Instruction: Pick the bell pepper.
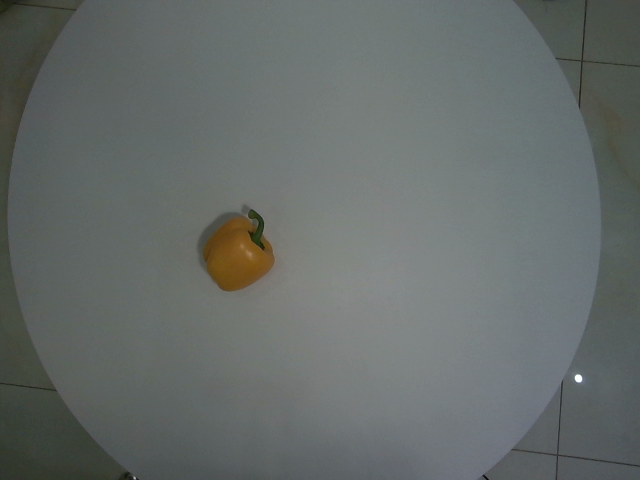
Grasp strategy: vertical